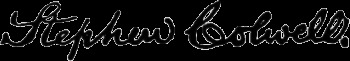
Signature of: stephen colwell